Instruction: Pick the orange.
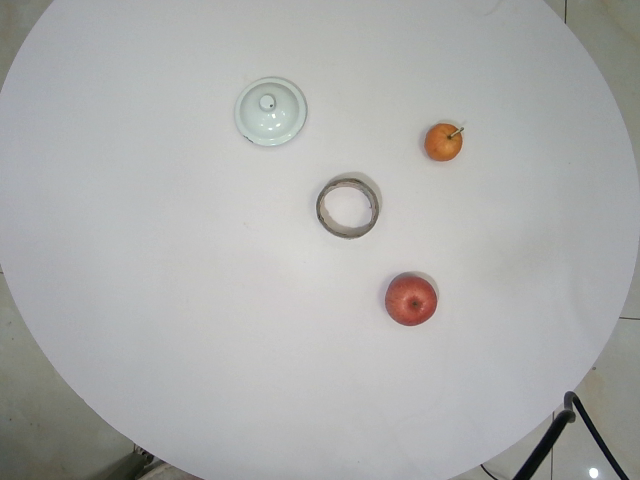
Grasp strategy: vertical